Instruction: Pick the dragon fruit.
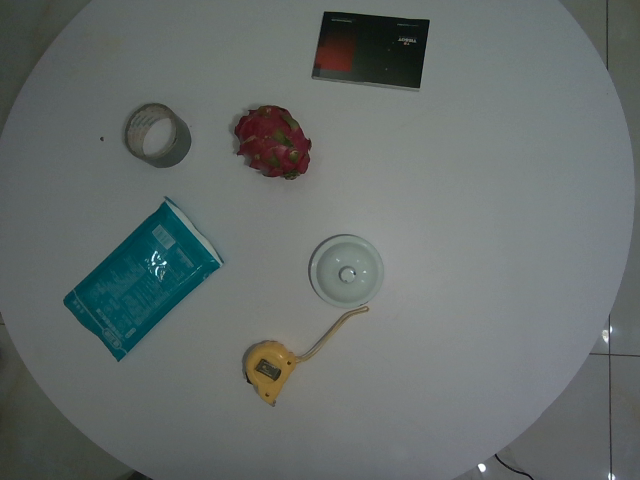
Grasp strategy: vertical